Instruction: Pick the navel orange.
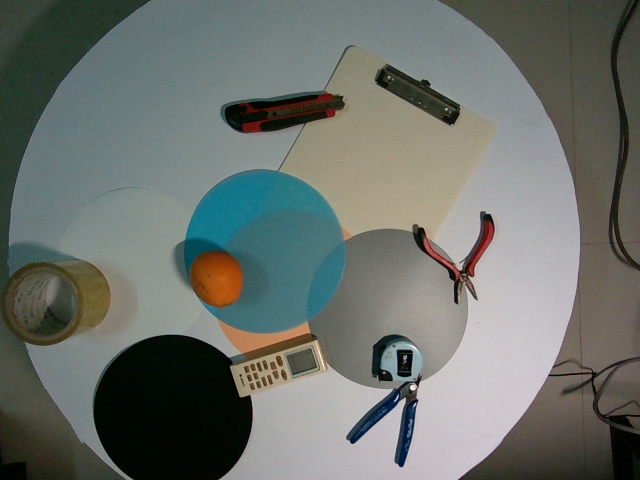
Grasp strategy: vertical